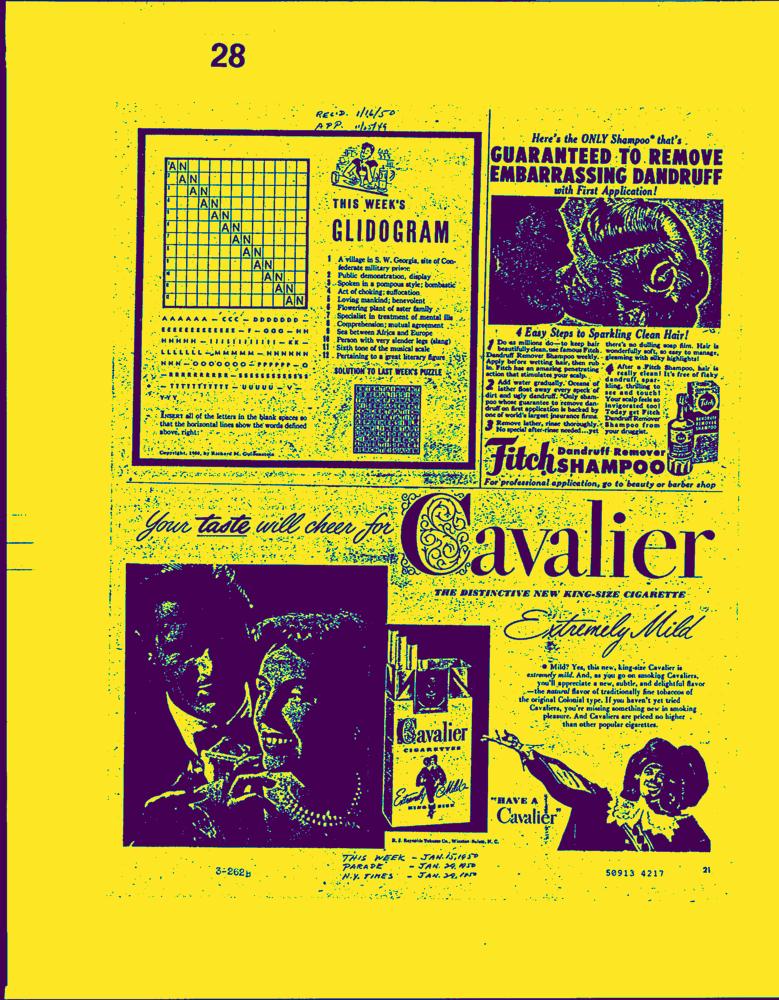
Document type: AD